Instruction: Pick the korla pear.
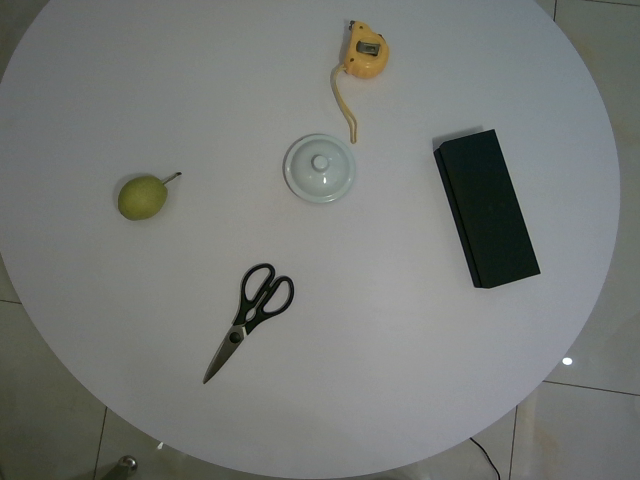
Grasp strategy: vertical